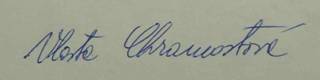
Signature of: vlasta chramostová